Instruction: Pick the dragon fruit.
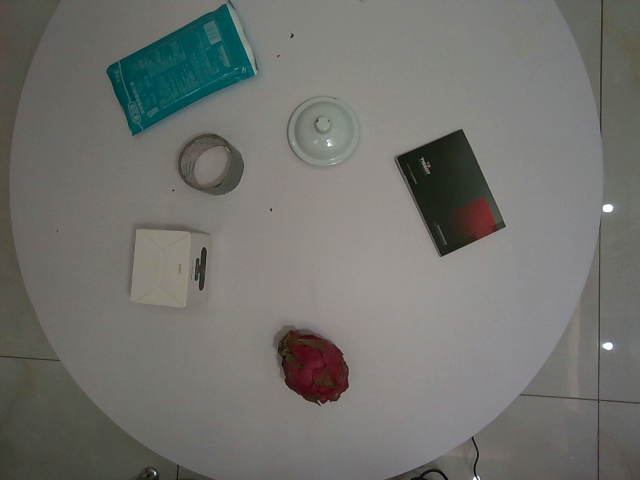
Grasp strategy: vertical